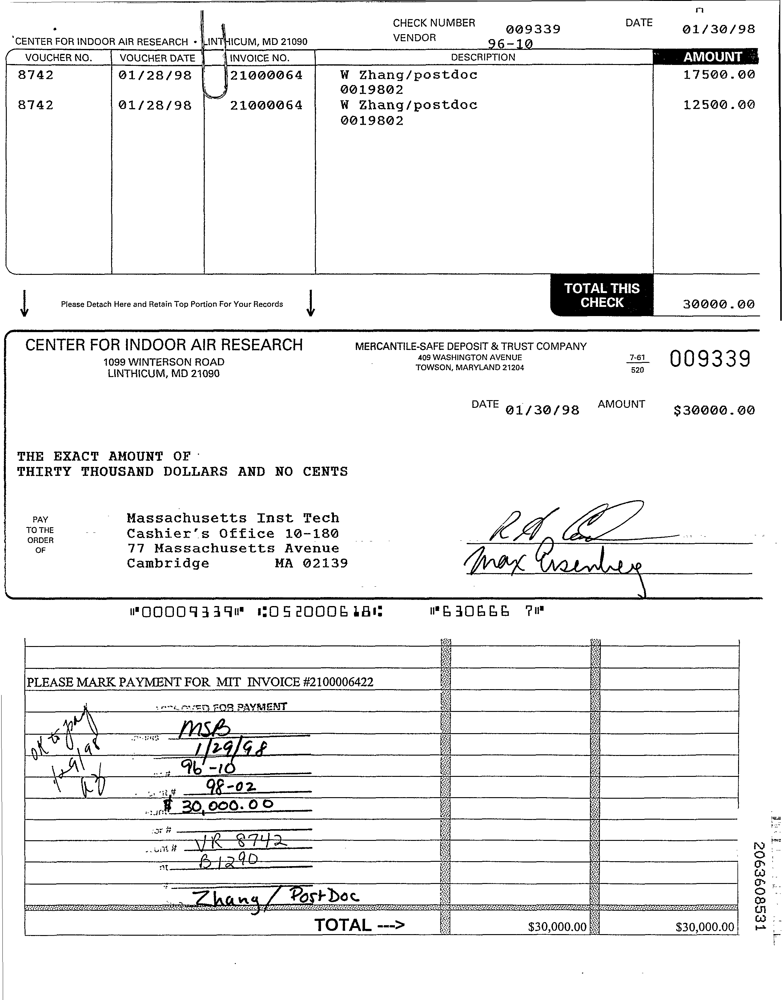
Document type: Invoice